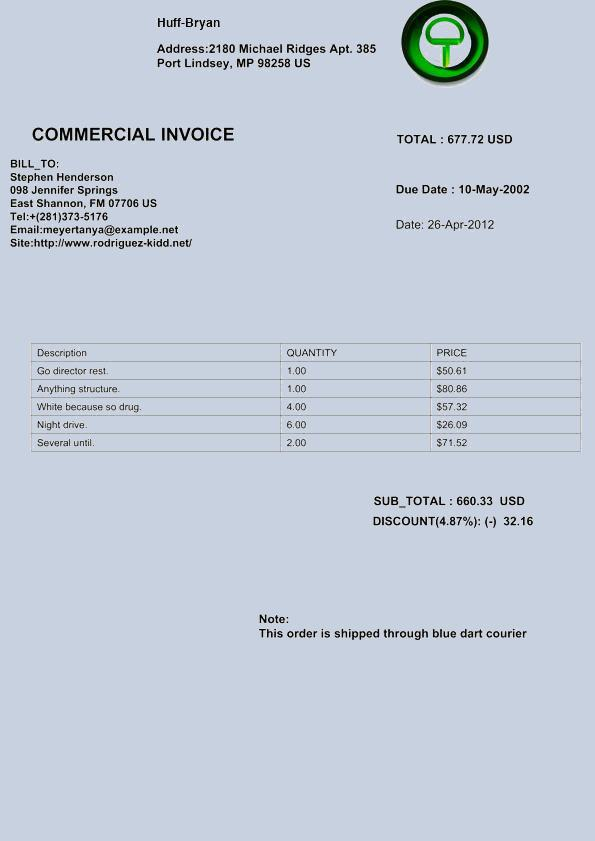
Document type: Invoice